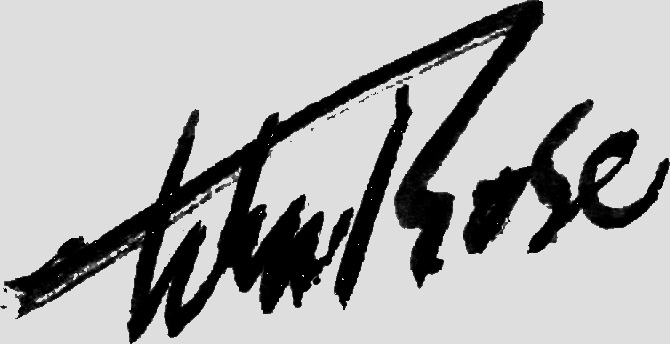
Signature of: william rose